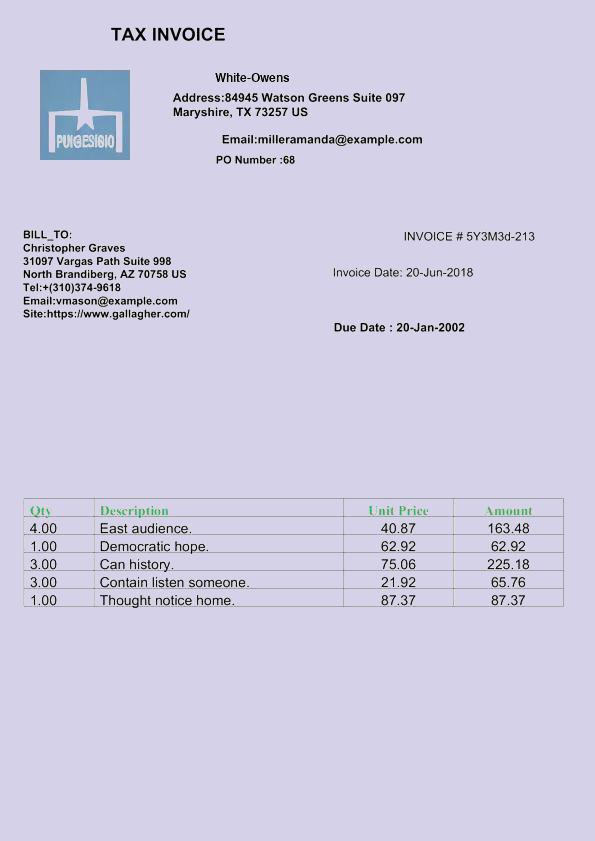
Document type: Invoice